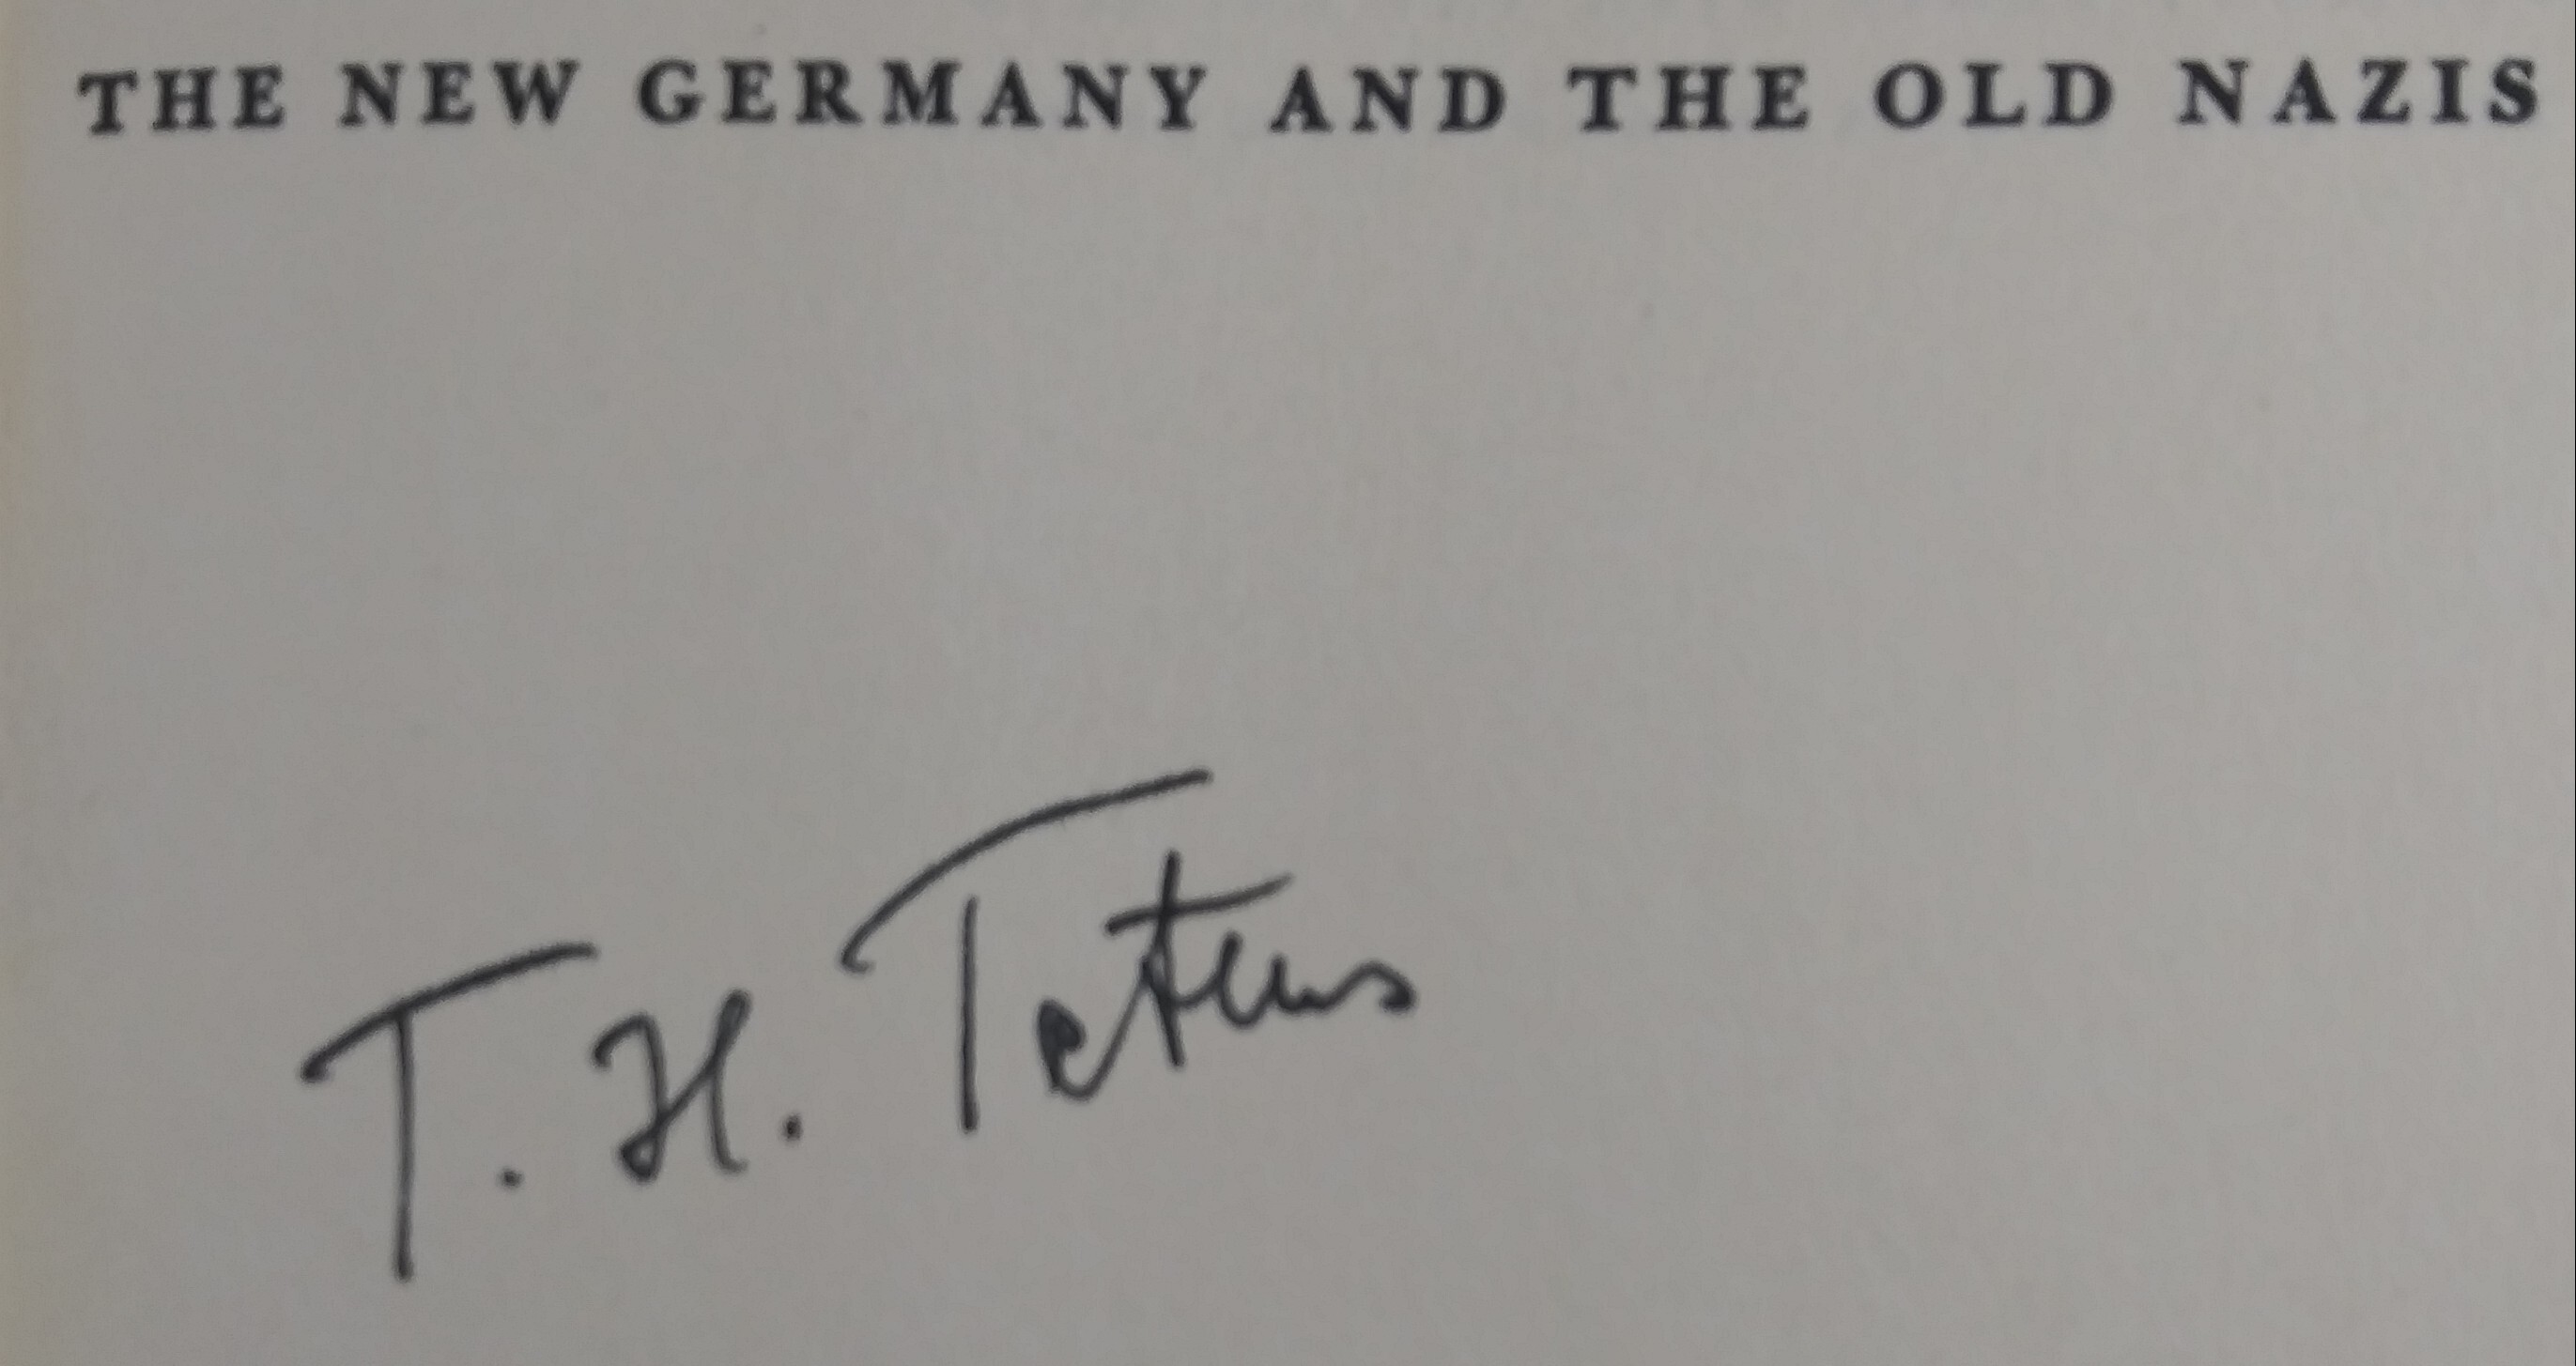
Signature of: t h tetens